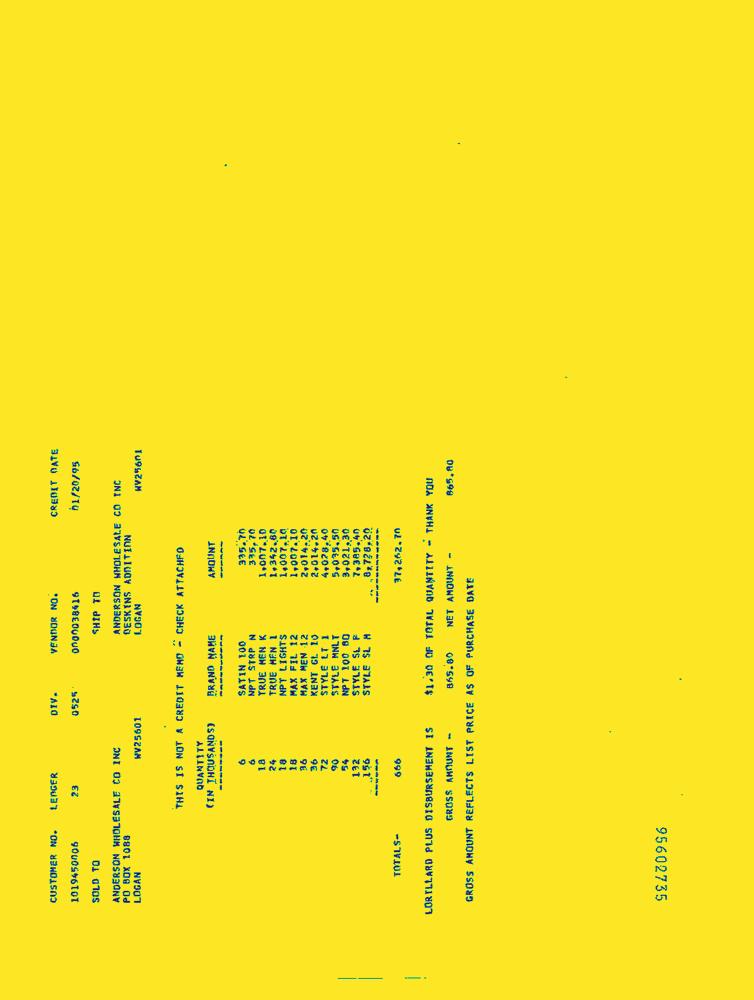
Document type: Invoice-Doc